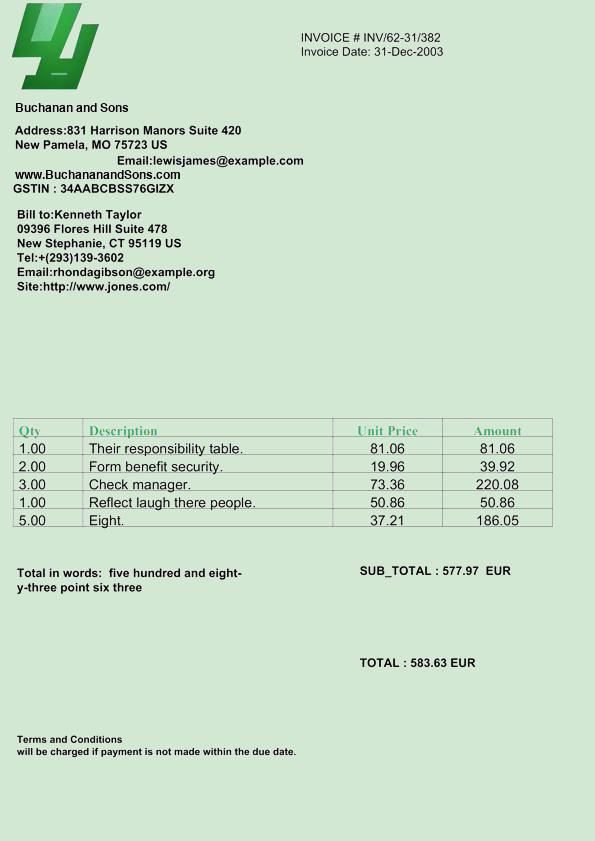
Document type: Invoice